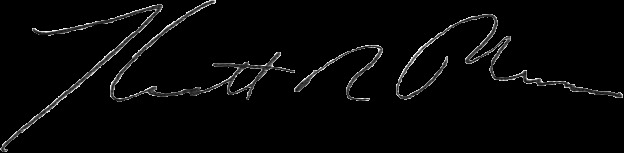
Signature of: kenneth r plum